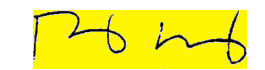
Signature of: q16138741